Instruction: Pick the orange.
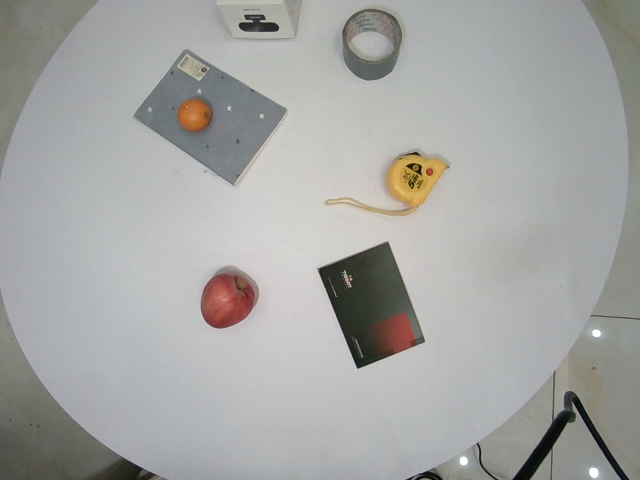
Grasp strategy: vertical